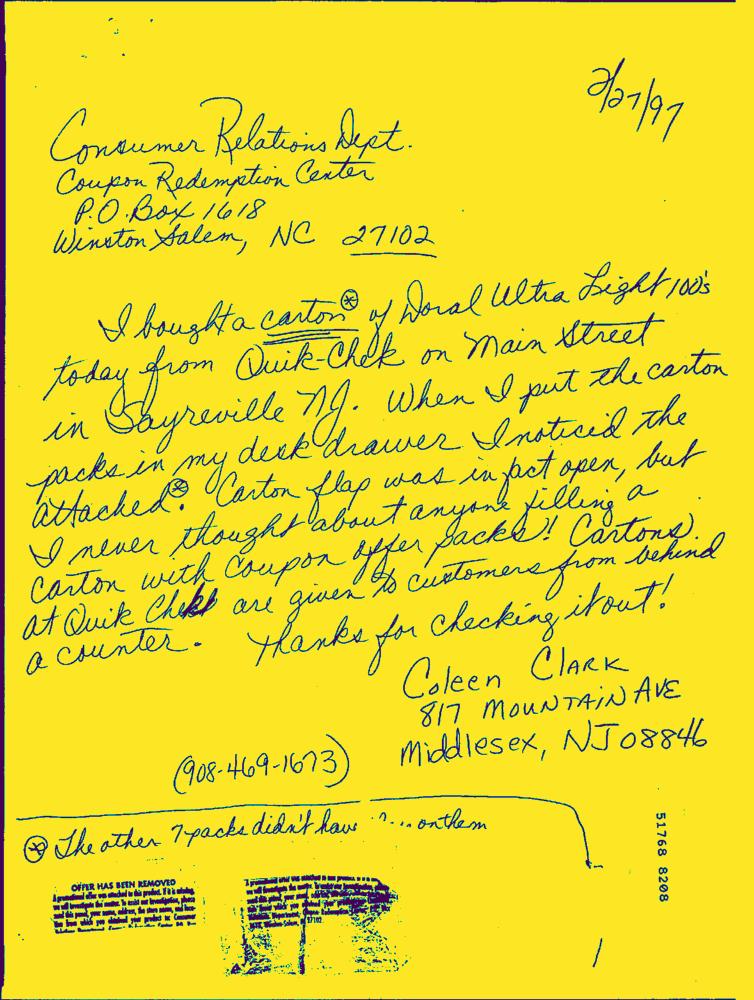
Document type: Hand-Written